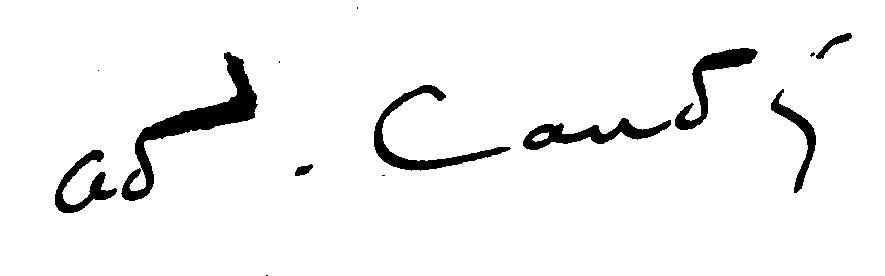
Signature of: adolphe candé